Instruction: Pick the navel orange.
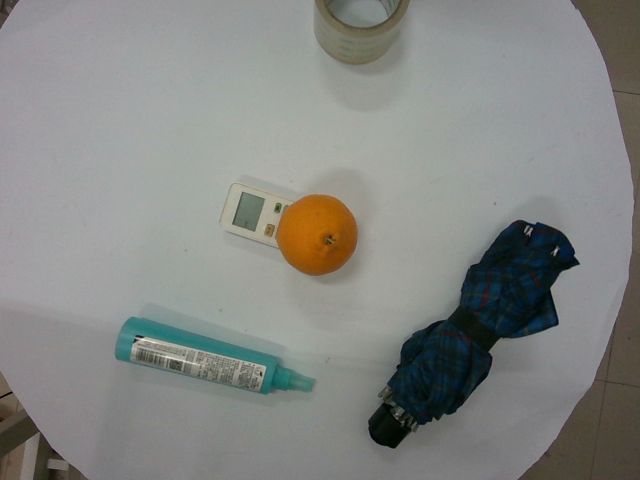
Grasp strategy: vertical